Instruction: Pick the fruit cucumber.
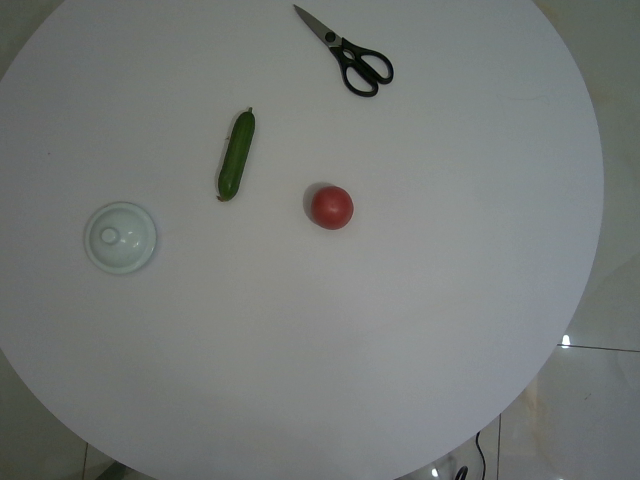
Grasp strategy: vertical